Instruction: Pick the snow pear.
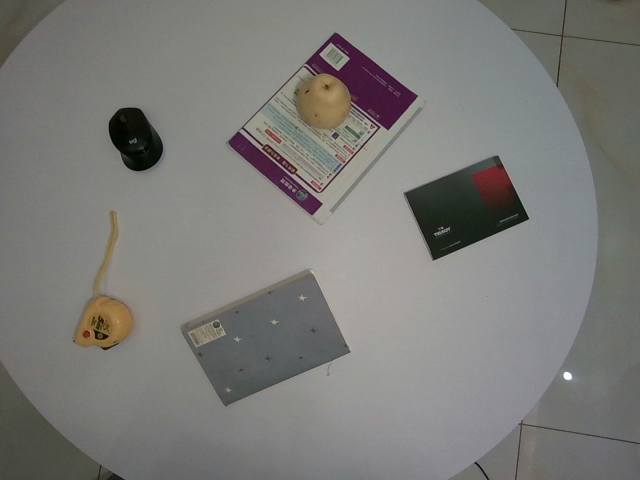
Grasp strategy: vertical